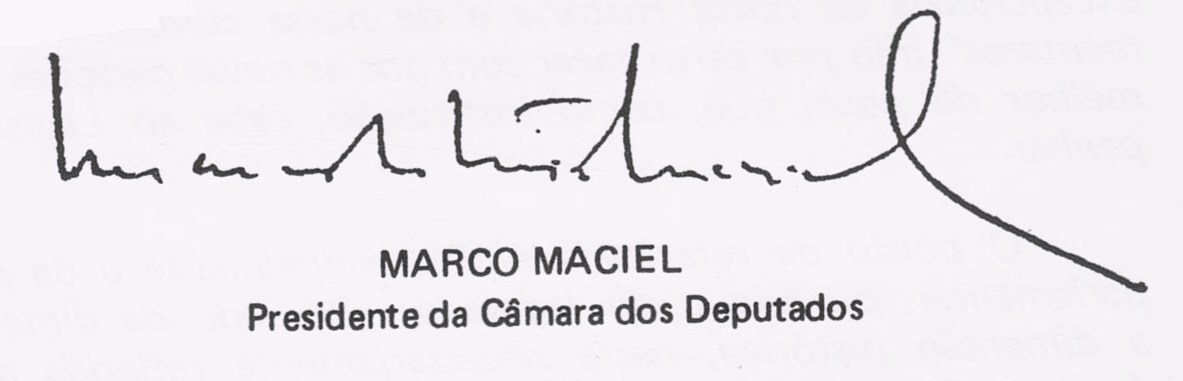
Signature of: marco maciel